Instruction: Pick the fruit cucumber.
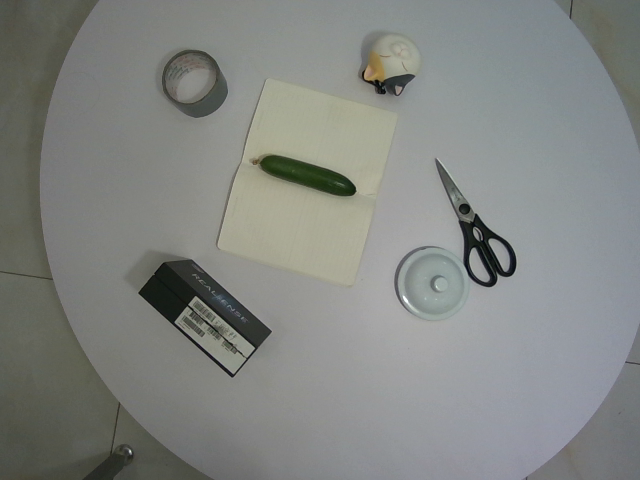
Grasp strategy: vertical